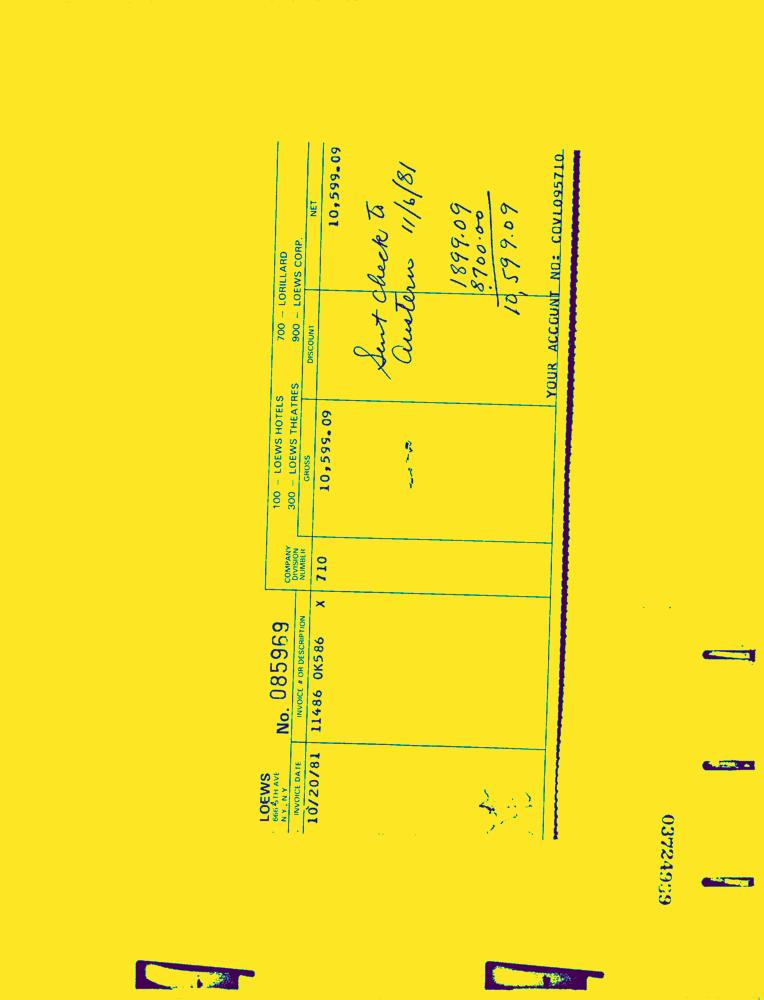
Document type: Invoice-Doc